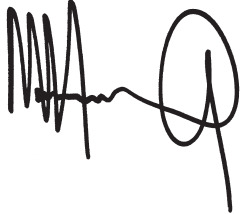
Signature of: manny de los santos